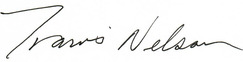
Signature of: travis nelson